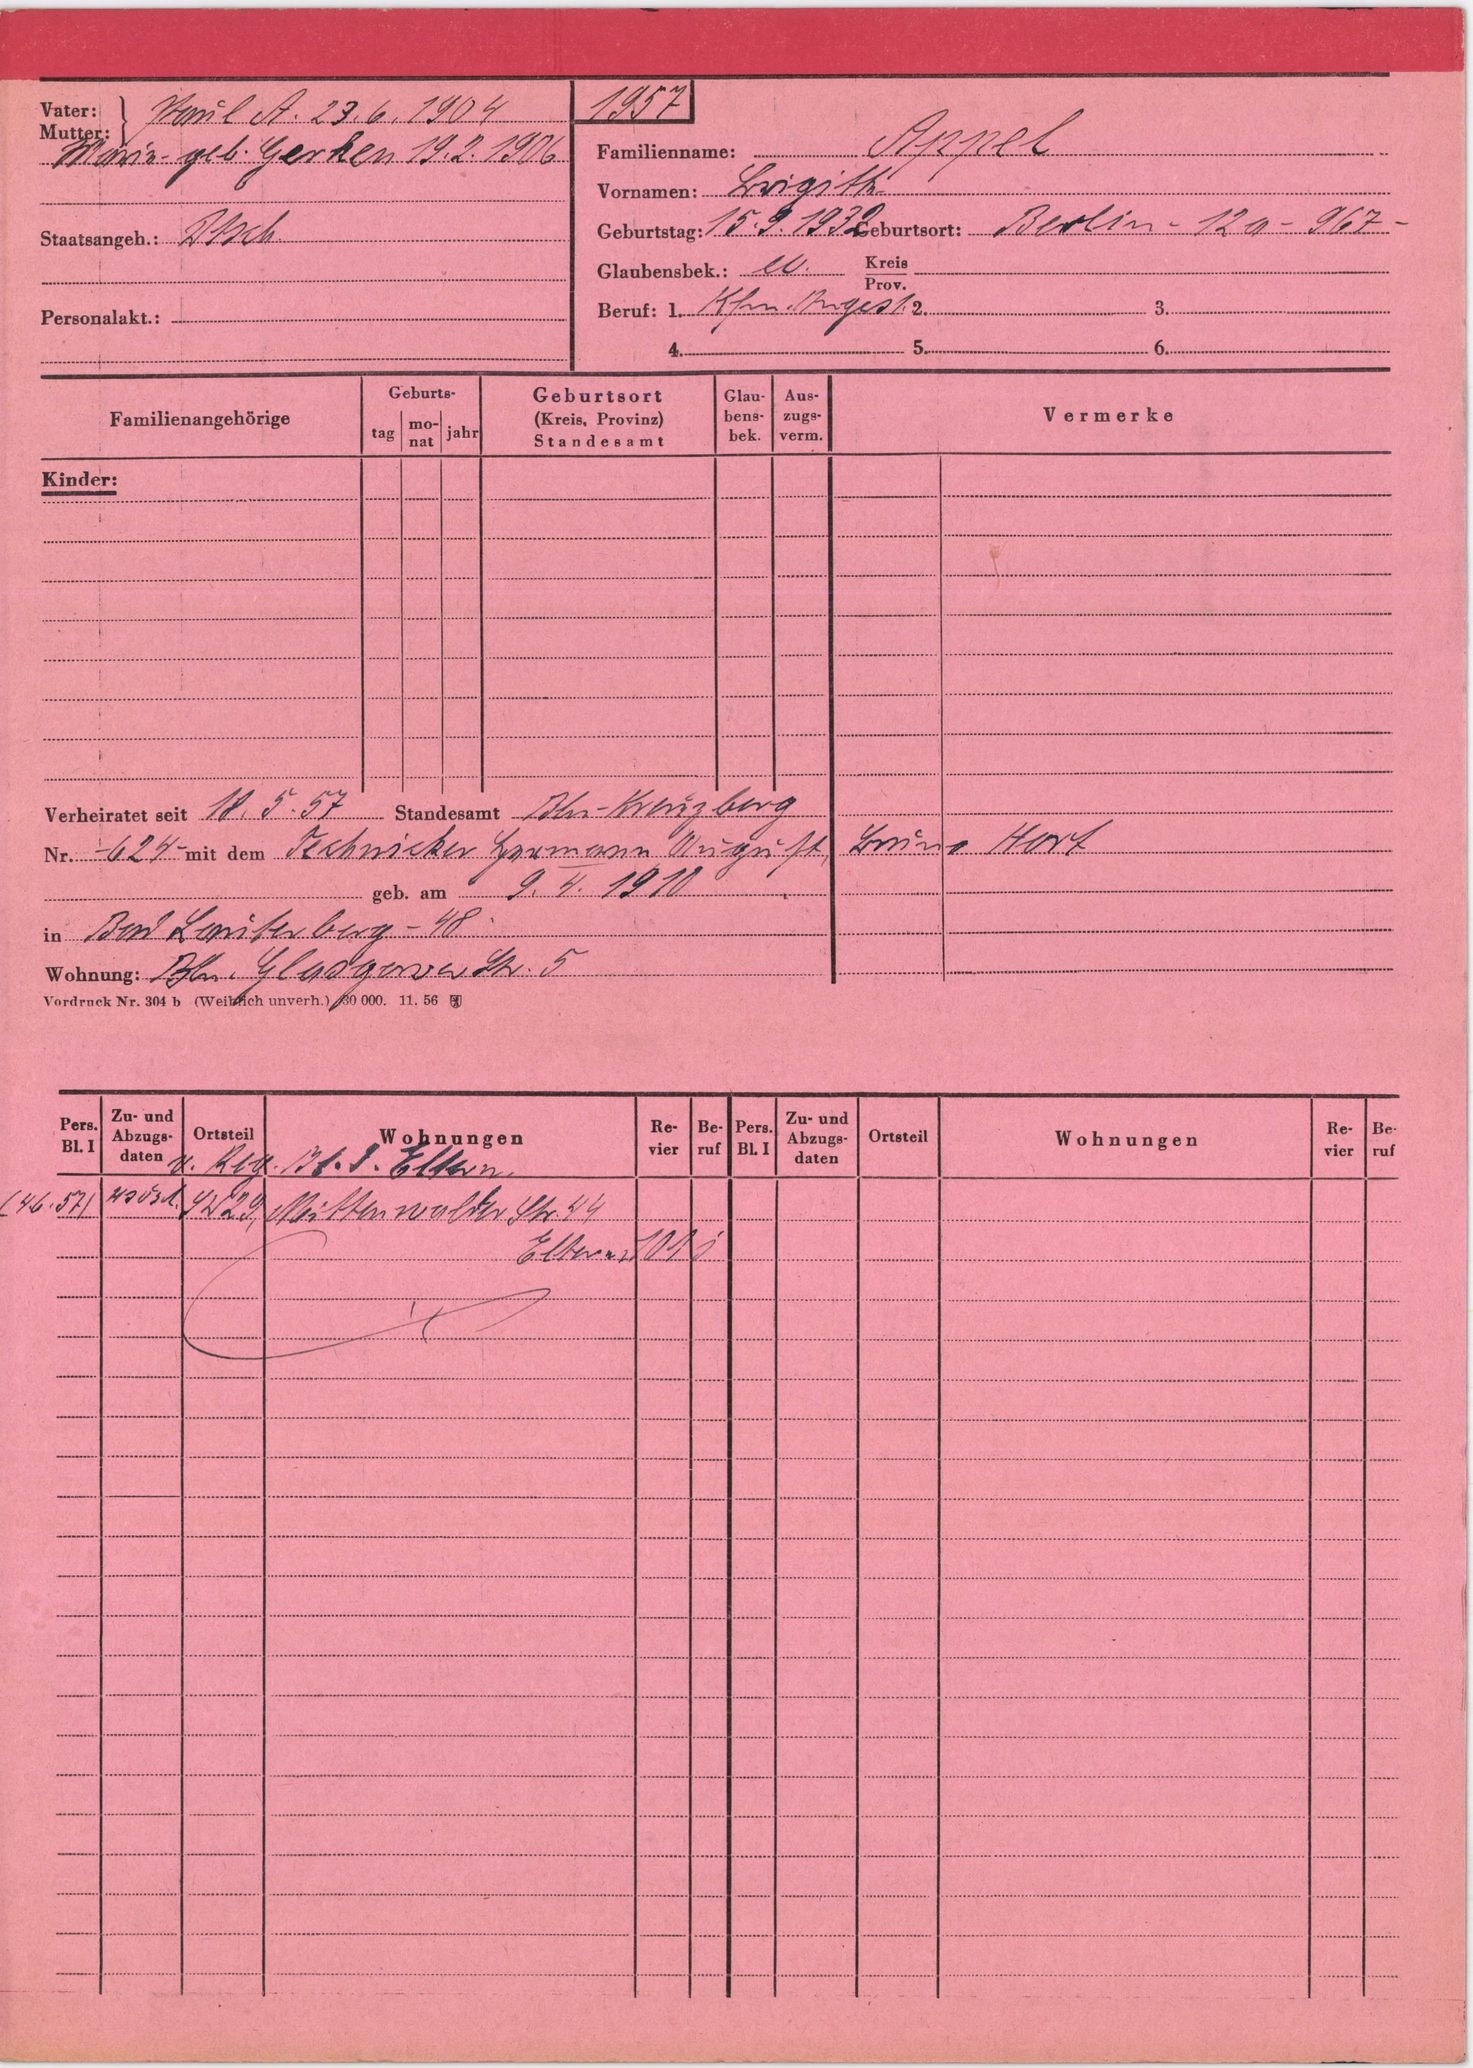
Appel